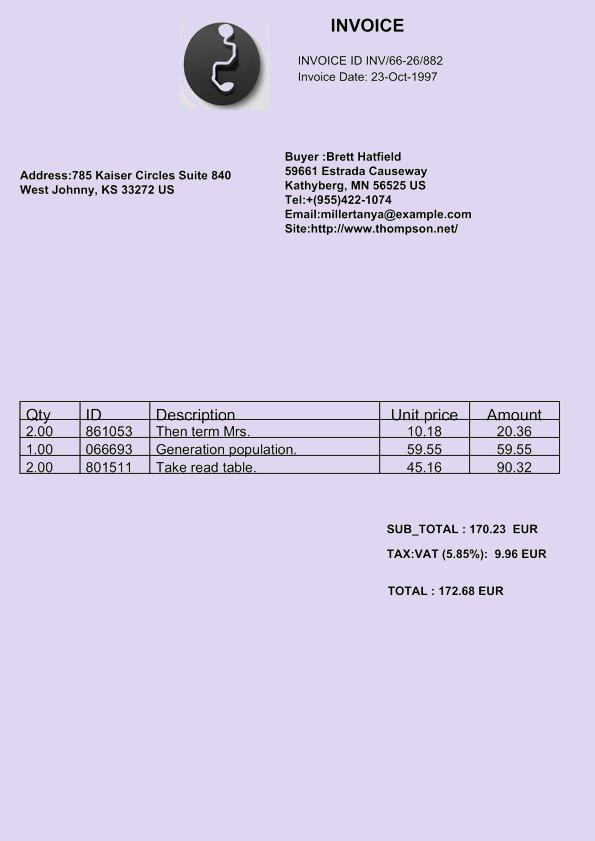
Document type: Invoice